Retrieve the amount in words, amount in figures, name of the payee, date on the cheque, and the bank name from the image.
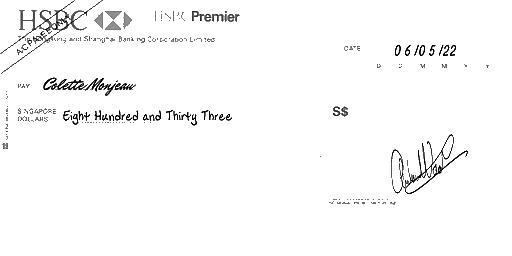
amt_in_words: Eight Hundred and Thirty Three
amt_in_figures:
payee_name: Colette Monjeau
bank_name: HSBC
cheque_date: 06/05/22